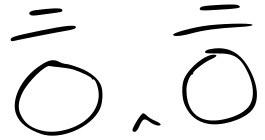
Signature of: seunghan